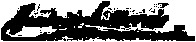
Signature of: buckner stith morris